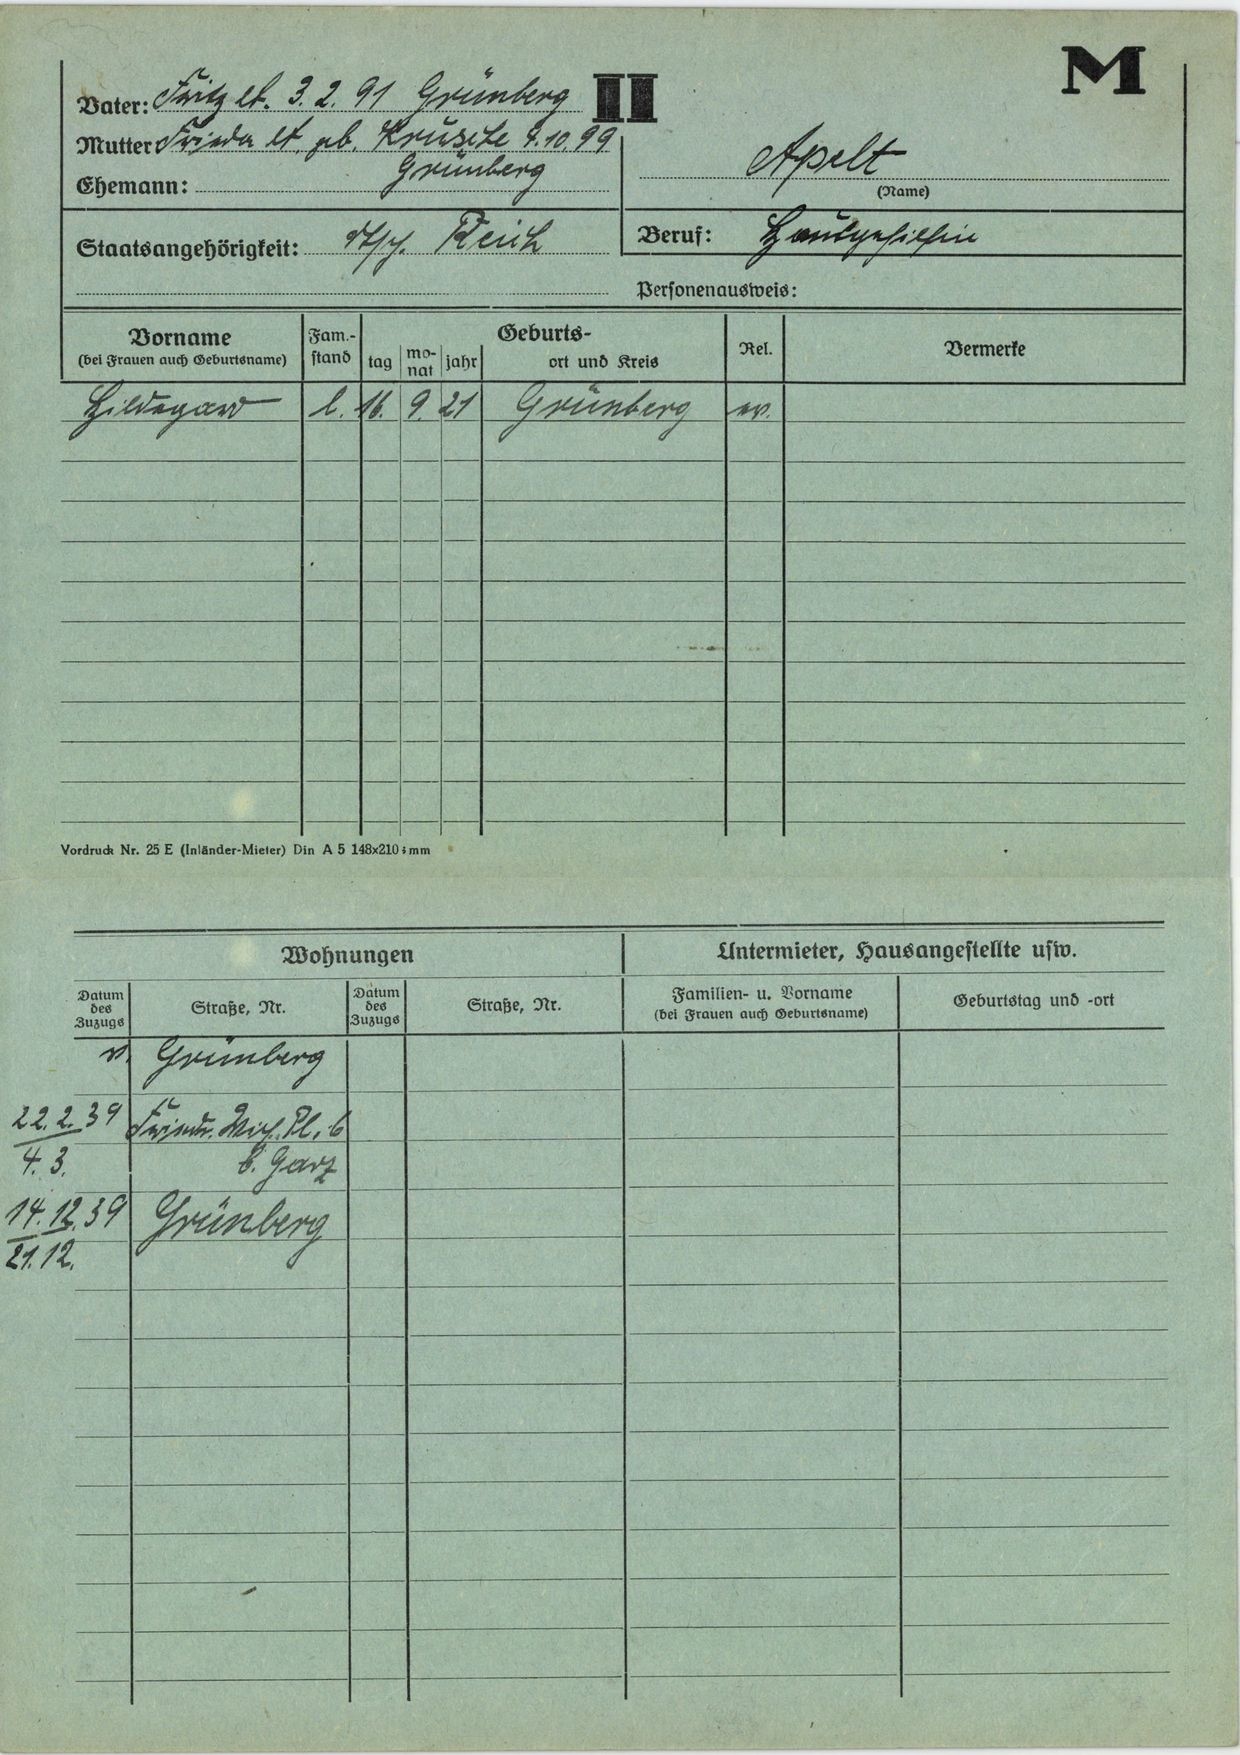
Apelt